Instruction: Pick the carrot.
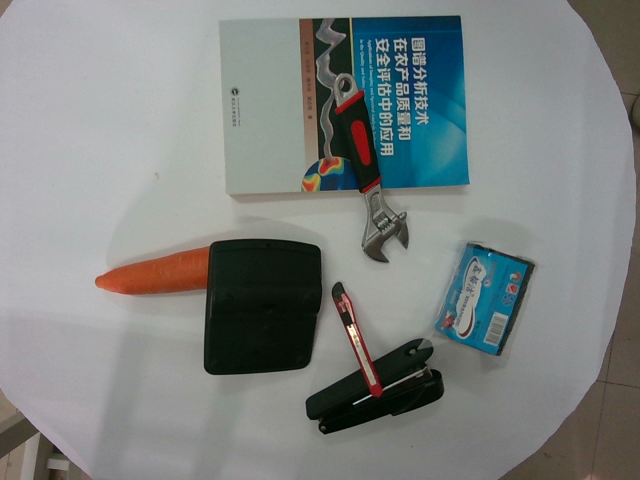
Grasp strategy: vertical